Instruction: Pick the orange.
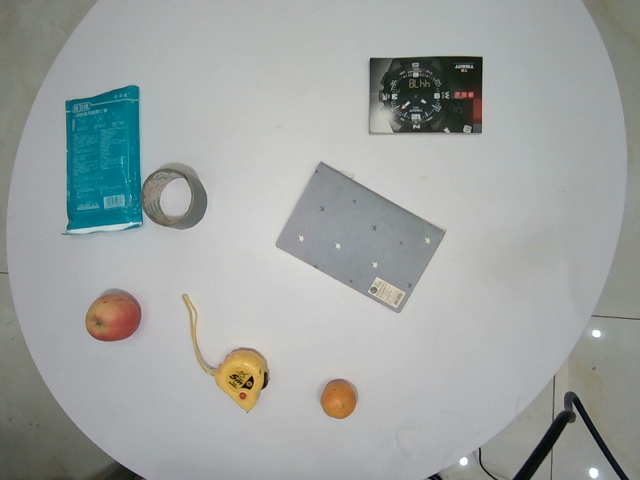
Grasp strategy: vertical